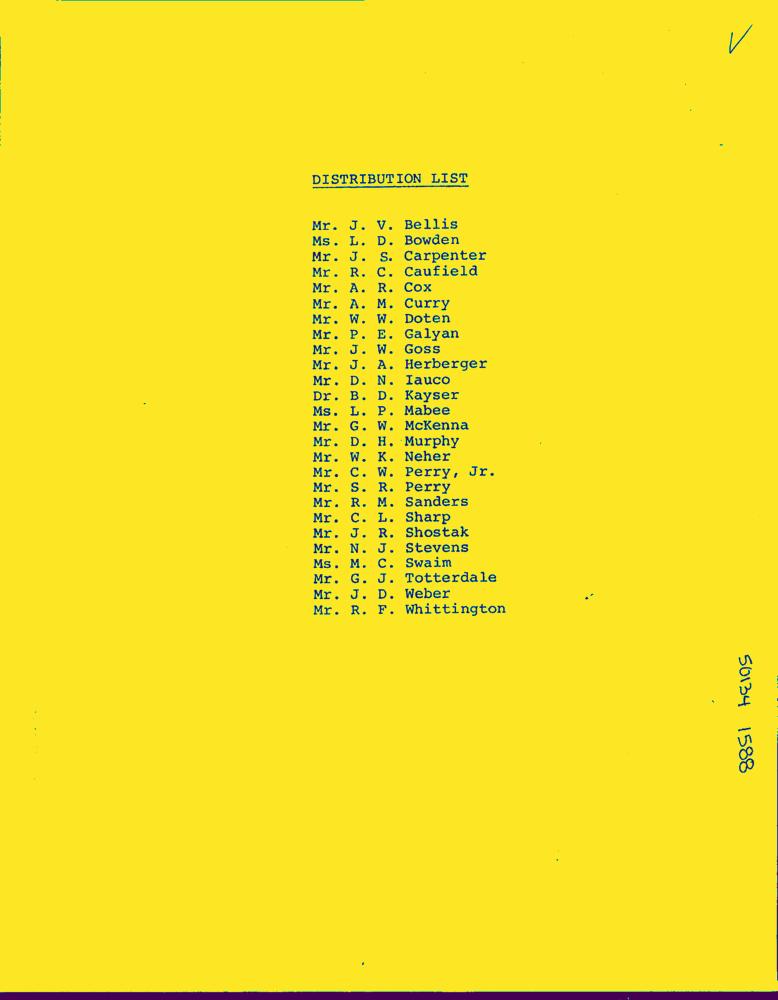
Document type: Letter-Doc